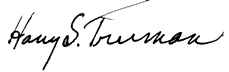
Signature of: harry s truman